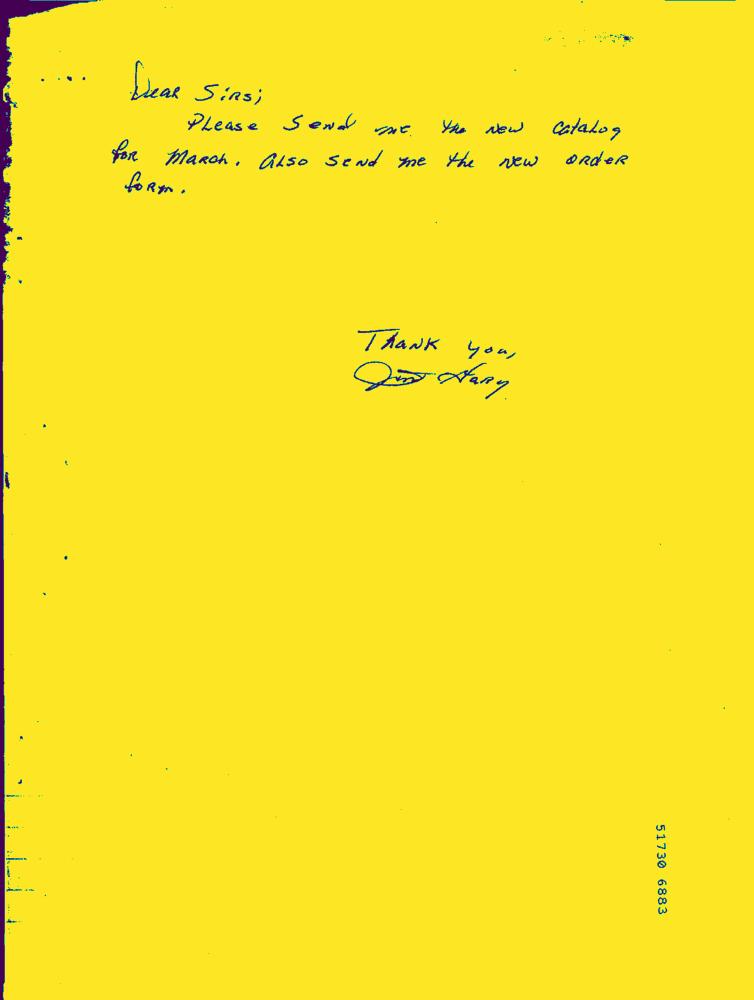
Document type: Hand-Written